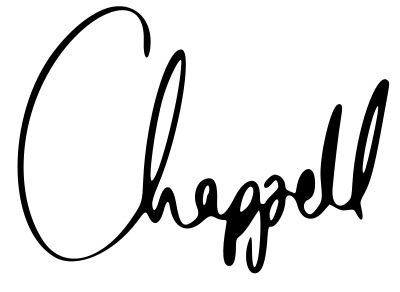
Signature of: chappell roan